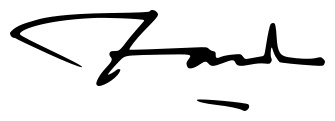
Signature of: tommy suharto